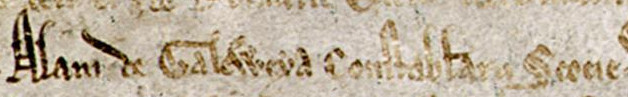
Signature of: alan of galloway